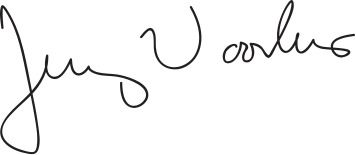
Signature of: jerry voorhis